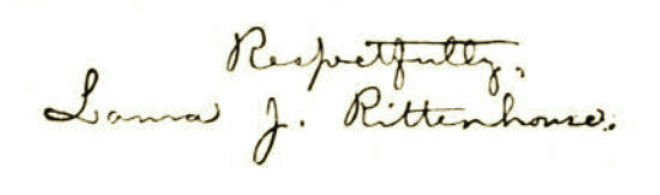
Signature of: laura j rittenhouse